Question: What might the diagnosis be?
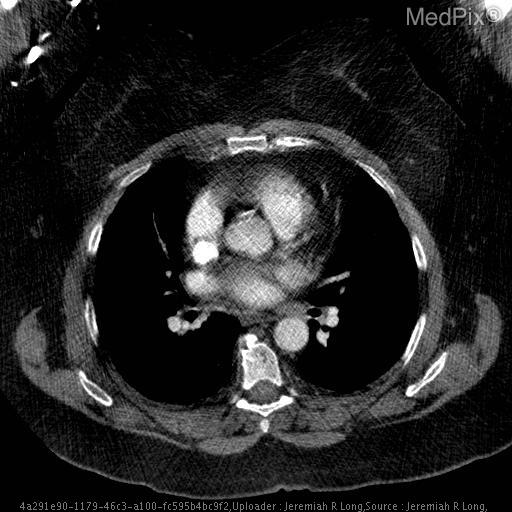
Answer: The possible diagnosis includes Lipomatous hypertrophy of the interatrial septum
Cardiac lipoma
Liposarcoma.